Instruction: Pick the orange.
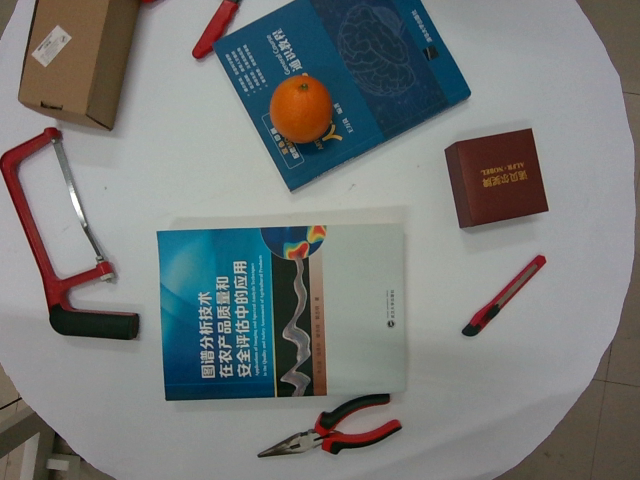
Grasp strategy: vertical